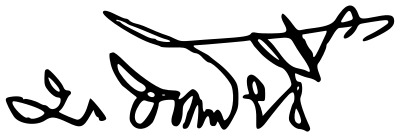
Signature of: mangkorn phromyothi